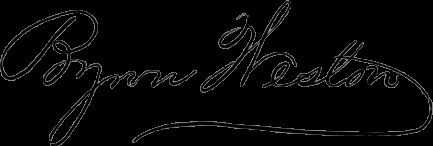
Signature of: byron weston